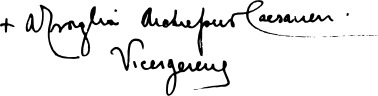
Signature of: luigi traglia